Question: How does the patient history play a role?
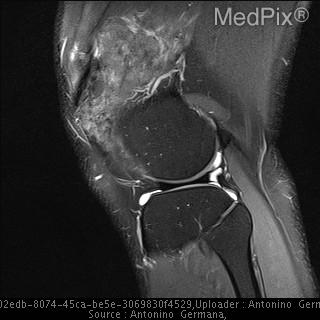
Answer: The patient's history of 40 year old male with history of gout presents with chronic knee pain for 5 months. is key in understanding the case.